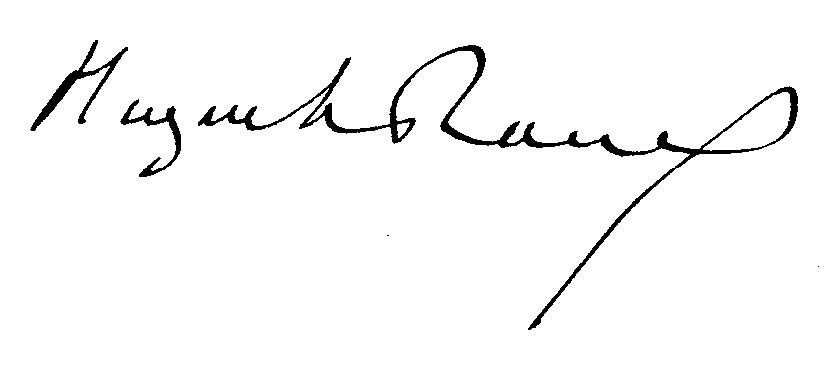
Signature of: hugues le roux